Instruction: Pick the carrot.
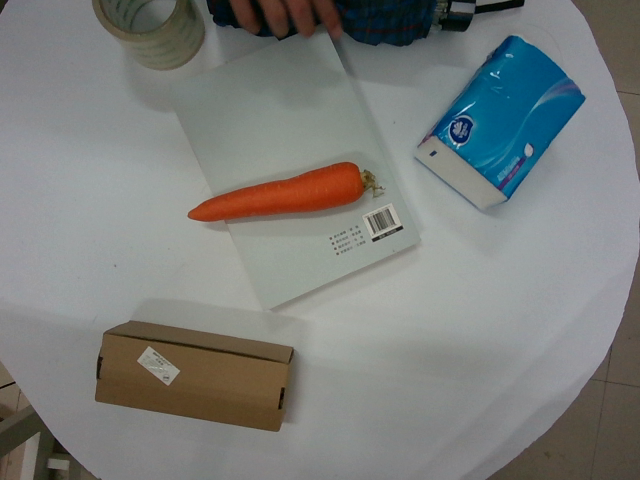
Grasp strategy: vertical